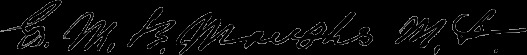
Signature of: george m b maughs